Question: By what date must an appeal be filed according to the document?
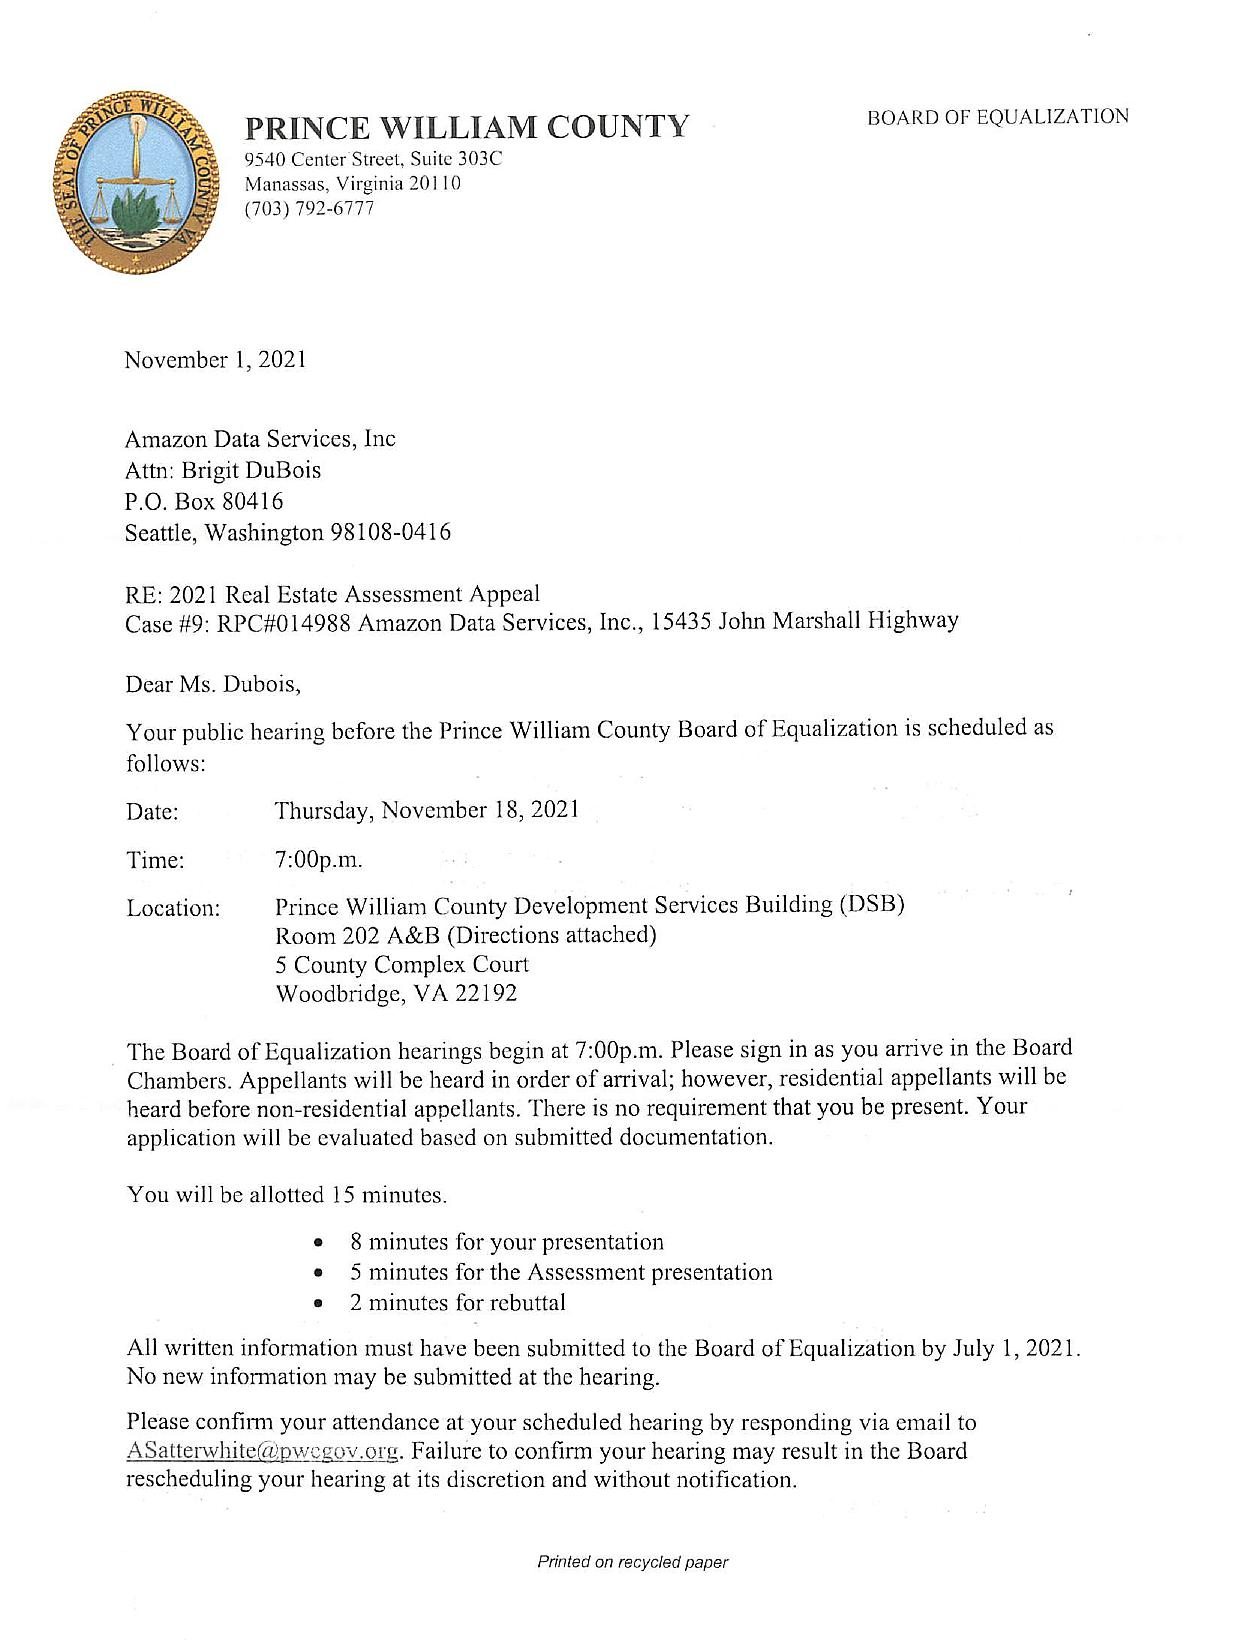
Answer: "1-Jul-21"